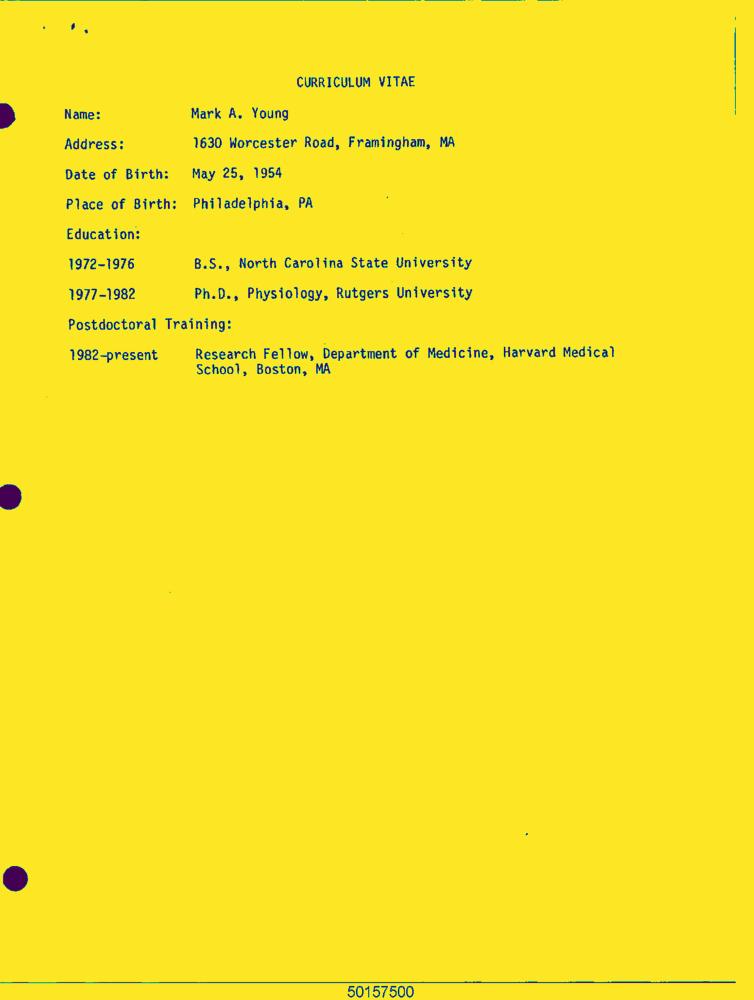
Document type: Resume-Doc